Question: What is the name of the tenant mentioned in the document?
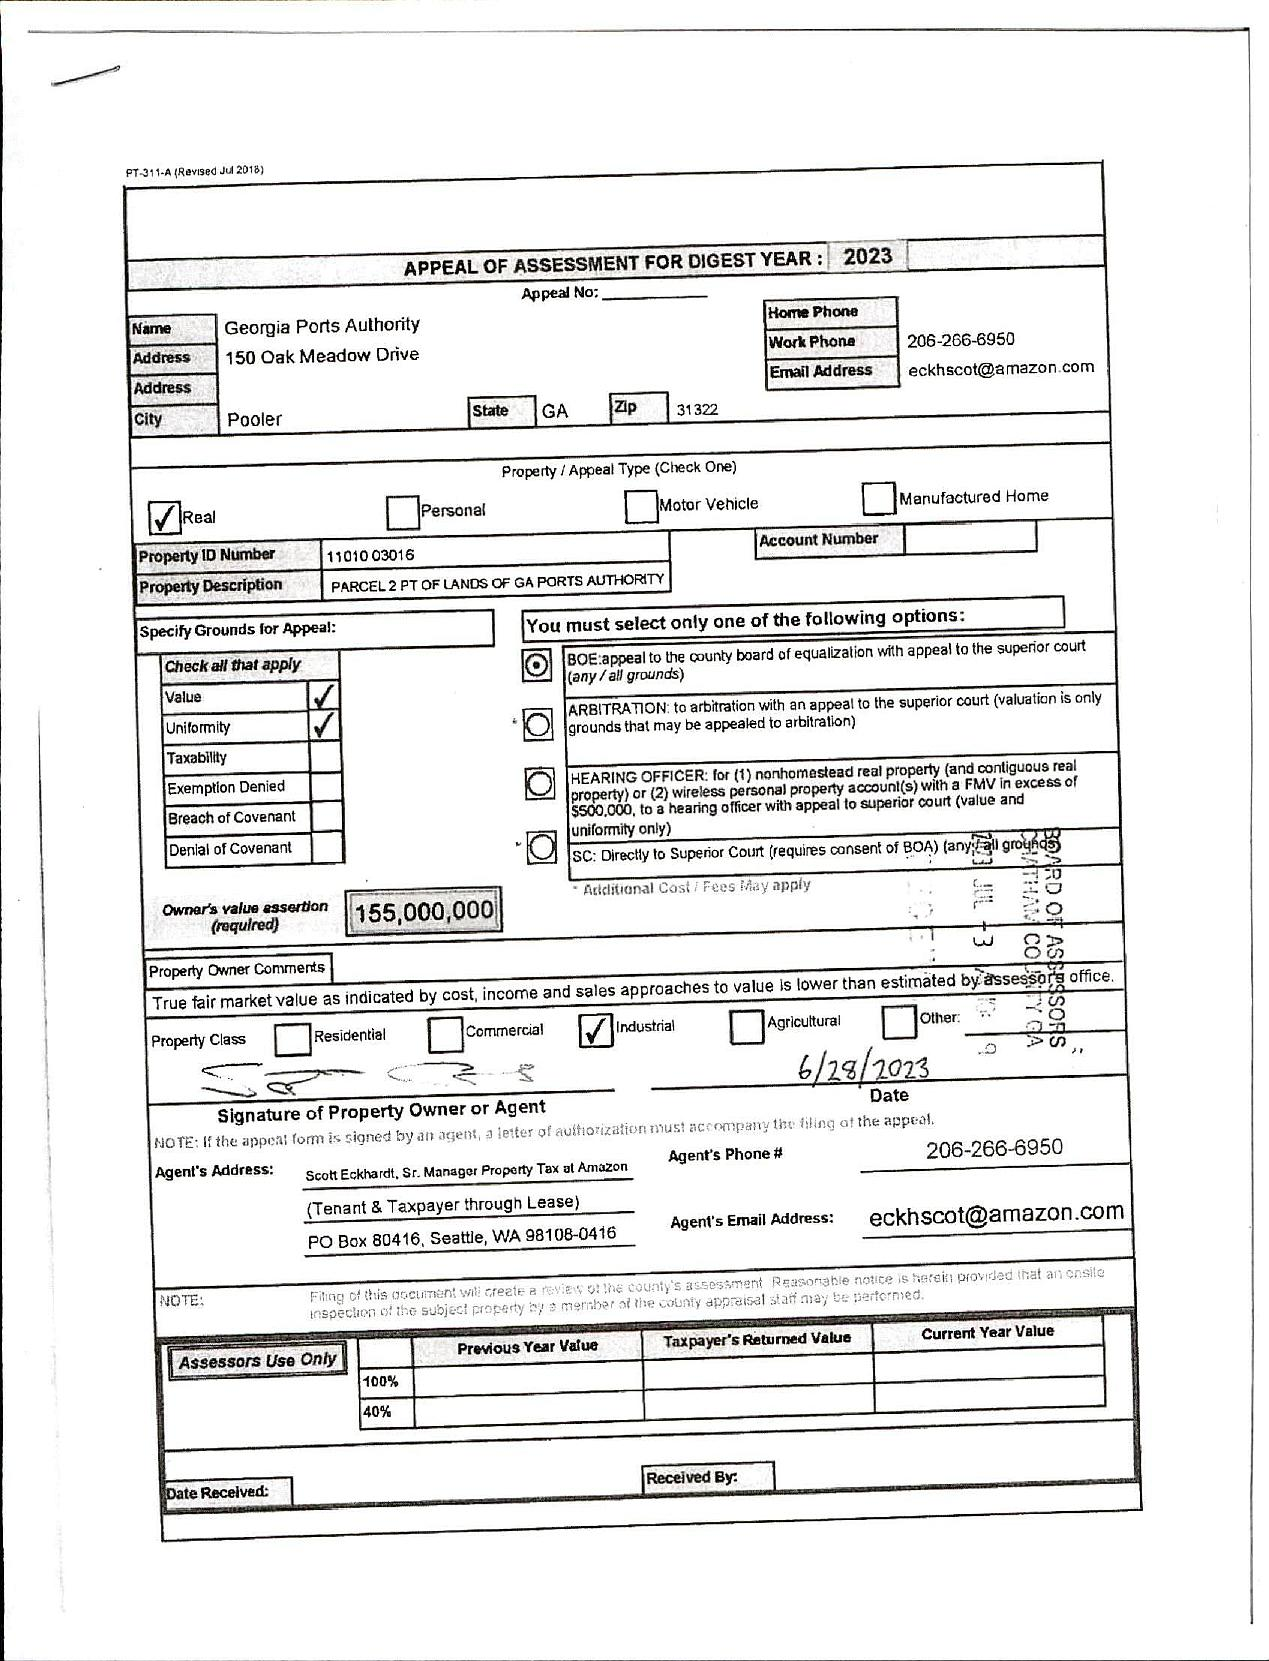
Answer: "Georgia Ports Authority"